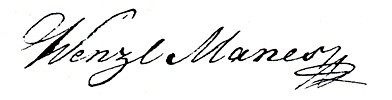
Signature of: václav mánes